Question: In what way does the history help explain the case?
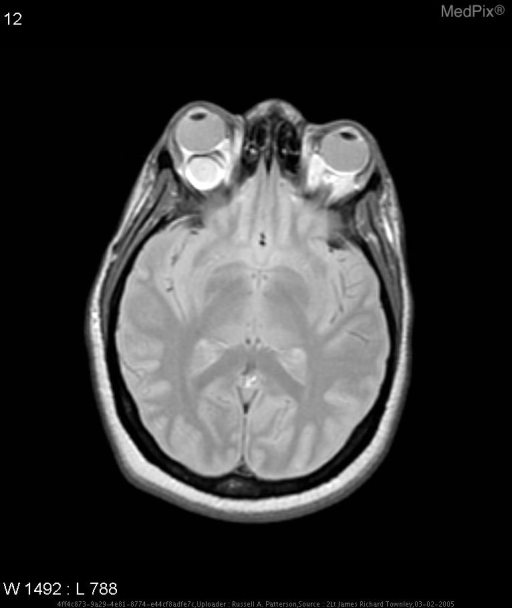
Answer: The patient's history of 41-year-old female bulging eye is key in understanding the case.